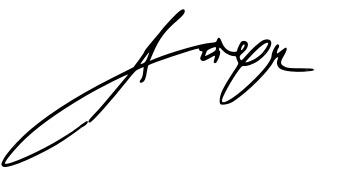
Signature of: gennadiy aygi